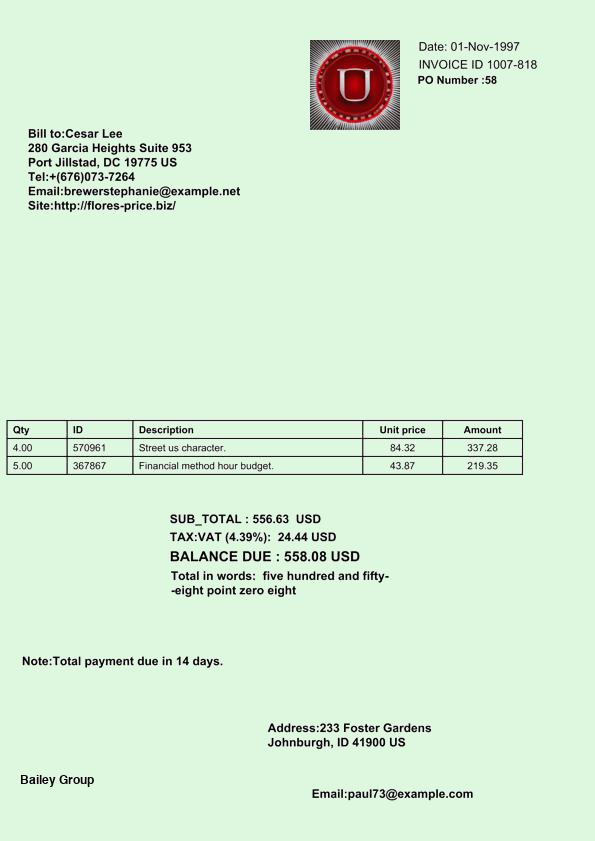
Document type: Invoice